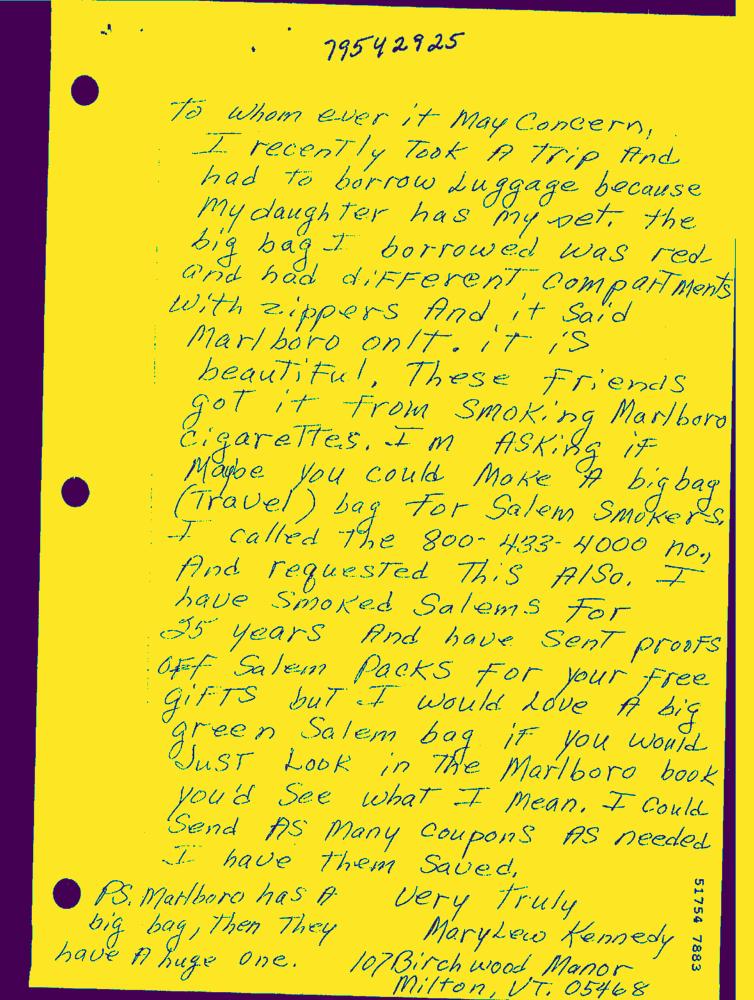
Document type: Hand-Written